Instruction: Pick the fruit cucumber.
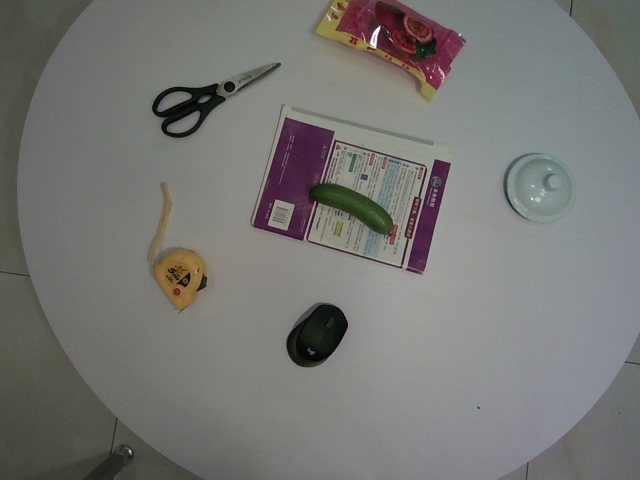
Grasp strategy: vertical